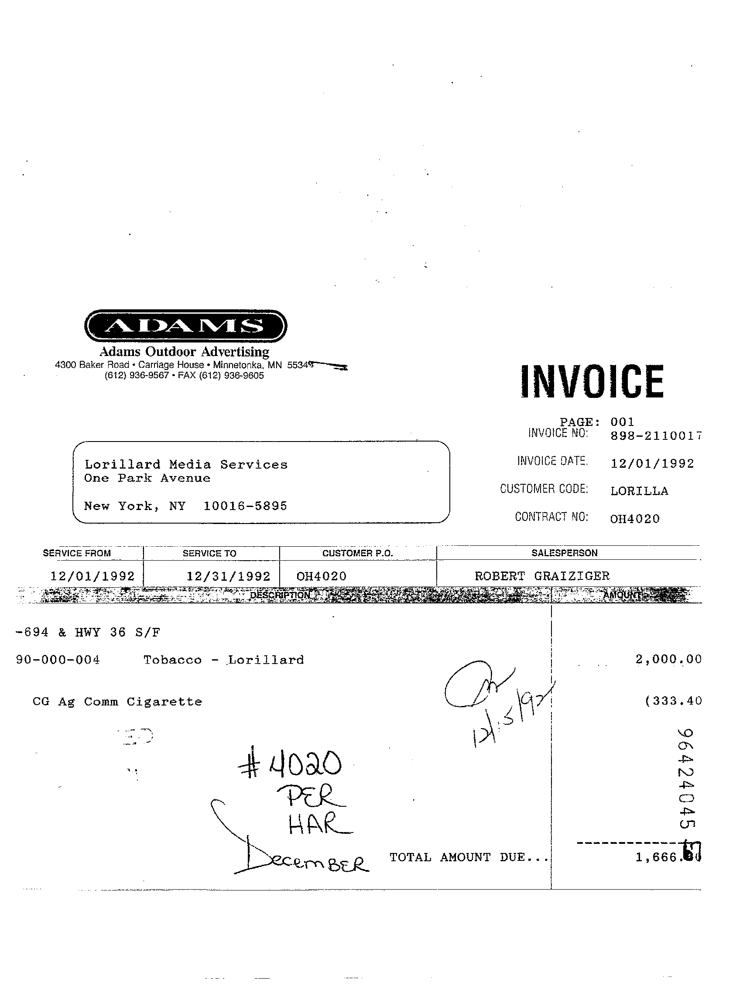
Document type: Invoice